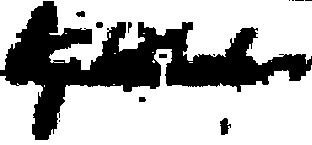
Signature of: george austin morrison